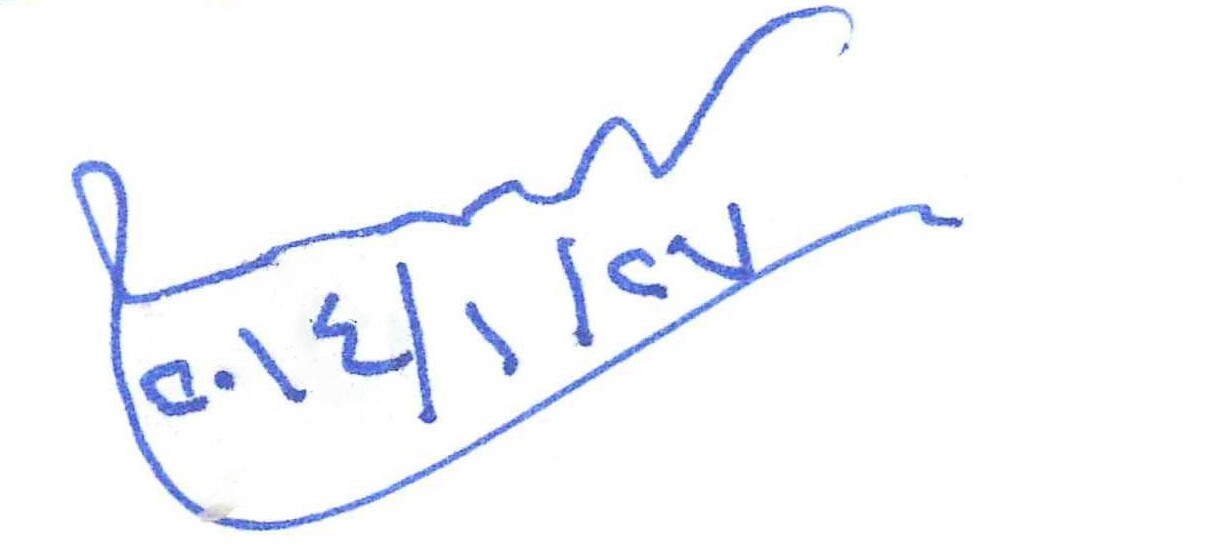
Signature of: saʻd maṣlūḥ